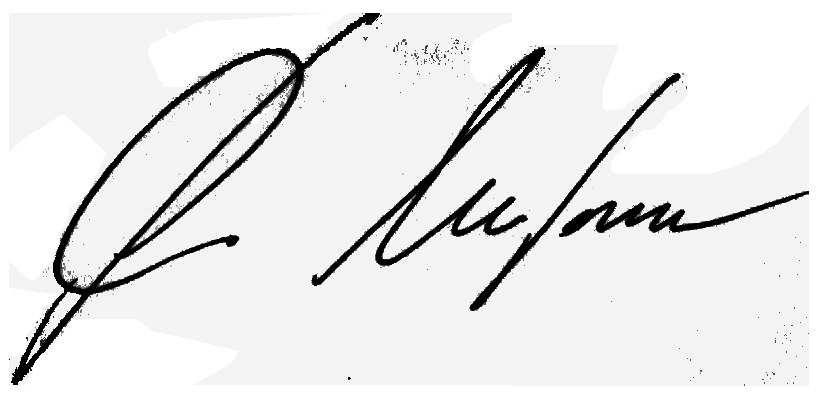
Signature of: sergei mironov